Patient: Female, age 38
The patient was a 38-year-old female, housewife, who was admitted on discovery of a splenic mass during a routine physical examination. She had no complaints of abdominal bloating, abdominal pain, cough, expectoration, weight loss, incompetent, etc. She had no family history of tuberculosis (TB) or contact with patients with TB. She had no history of steroid intake. An abdominal ultrasound showed several hypoechoic masses in the patient's spleen. Magnetic resonance imaging (MRI) indicated splenomegaly and multiple irregular intrasplenic masses without clear boundaries. Inhomogeneity was shown inside the masses, where T2-weighted images showed mainly high intensity signal, and low intensity signal was seen in the periphery around some of the masses. T1-weighted images showed mainly equal intensity, and slight hyperintensity was seen inside and around some of the masses. With a contrast-enhanced scan, no enhancement of the masses was seen, whereas the boundaries became clearer rendering a honeycomb appearance (Figure 1). Other significant laboratory tests included white blood cells of 4.8x109/L, erythrocyte sedimentation rate of 30 mm/h, C-reactive protein of 8 mg/L, human immunodeficiency virus test was negative, normal chest X-ray, and a normal electrocardiogram. A decision was made to remove the spleen. During the surgery, the spleen was found to be enlarged with tense adhesions to the surrounding tissues and a significant amount of small tubercles on the surface of the left diaphragm, upper-left abdominal peritoneum, stomach, gastrosplenic ligament, splenic fossa, and the nearby greater omentum. A large amount of suppuration and curdled material was seen when the spleen was open. Since TB was not on our list of differential diagnoses initially, only intravenous levofloxacin was given for 1 week after surgery and the patient was discharged. Postoperative pathology showed intrasplenic granulation accompanied by necrosis, and negative acid-fast staining (Figure 2). Twenty days after the surgery, the intraoperative pus culture demonstrated positive bacillus growth. The patient had not received any anti-TB medications at this point.
The patient developed a fever 2 months after surgery. Physical examination showed a temperature of 38 C, headache, no obvious nausea or vomiting, no loss of consciousness, and no myoclonus. MRI indicates a 4.0x3.3 cm mass in the right frontal lobe. The right ventricle was deformed with a left midline shift. No changes were observed in the other ventricles and cisterna. The diagnosis from the MRI was intracranial abscess (Figure 3). Lung computed tomography (CT) suggested multiple pulmonary nodular lesion and pulmonary cavitation (Figure 4). A complete blood count showed a white blood cell count of 10.6x109/L, platelet count of 792x109/L, and C-reactive protein of 11.0 mg/L. Cerebrospinal fluid analysis showed chloride of 128 mmol/L, glucose of 3.3 mmol/L, and proteins of 1.13 g/L. The diagnosis of a TB intracranial abscess and pulmonary TB after splenectomy for a TB abscess was made, and the HRZE (isoniazid 300 mg qd, rifampin 450 mg qd, pyrazinamide 500 mg tid, and ethambutol 750 mg qd) regimen was started immediately. Twenty days later, chest CT indicated a significant shrinkage of the pulmonary loci, and the patient's head MRI showed a slight decrease in the size of the intracranial abscess. Anti-TB regimen was discontinued 1.5 years later. Regular follow-up showed a complete resolution.
This case report was approved by the ethics committee of The First Affiliated Hospital, School of Medicine, Zhejiang University, and the patient provided their agreement and written consent to this report being published.
Keywords: antituberculosis treatment, cerebral abscesses, diagnosis, lung tuberculosis, postoperative, solitary splenic tuberculosis
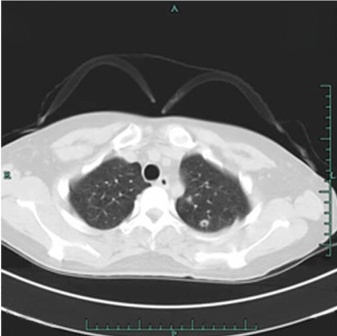
Image caption: and pulmonary cavitation . Abbreviation: CT, computed tomography.